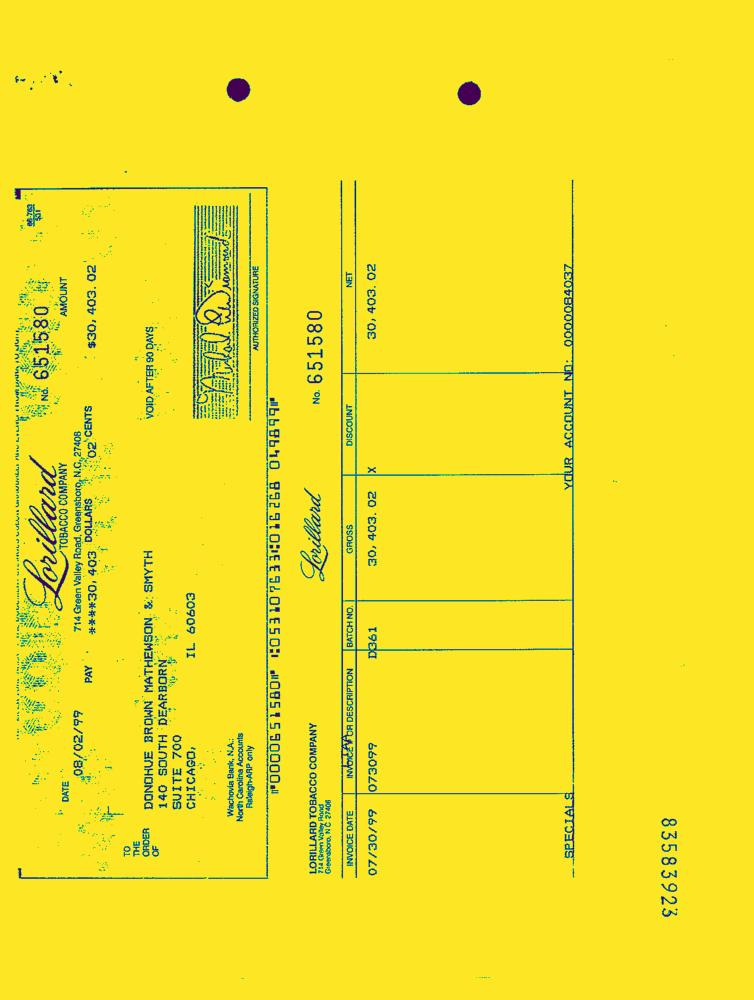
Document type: Invoice-Doc